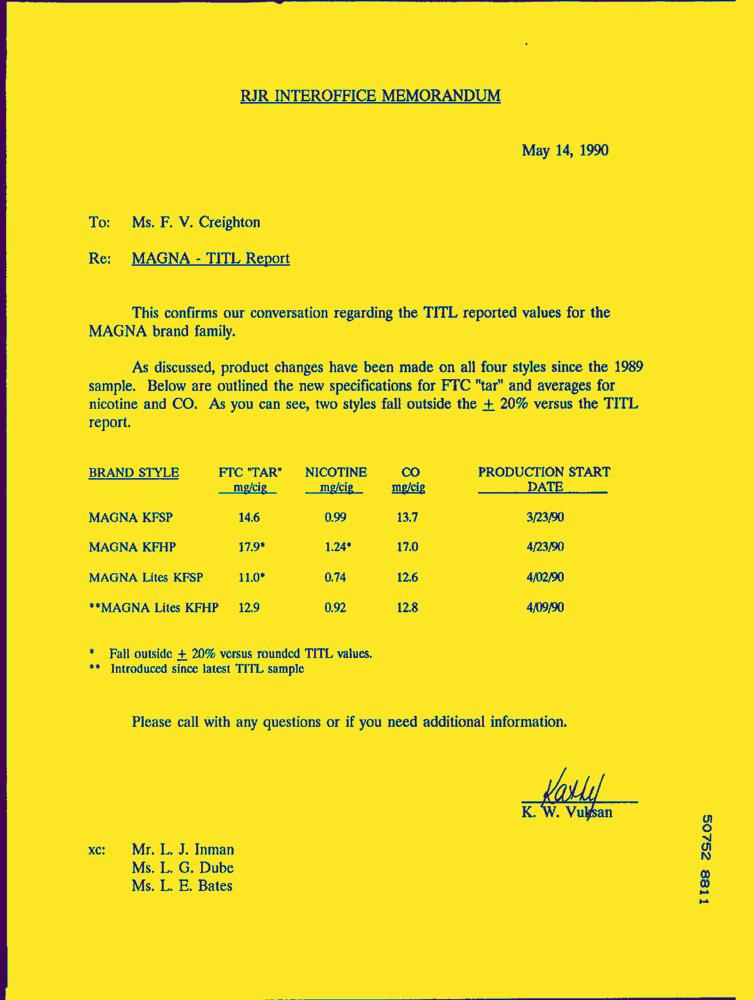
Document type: Letter-Doc